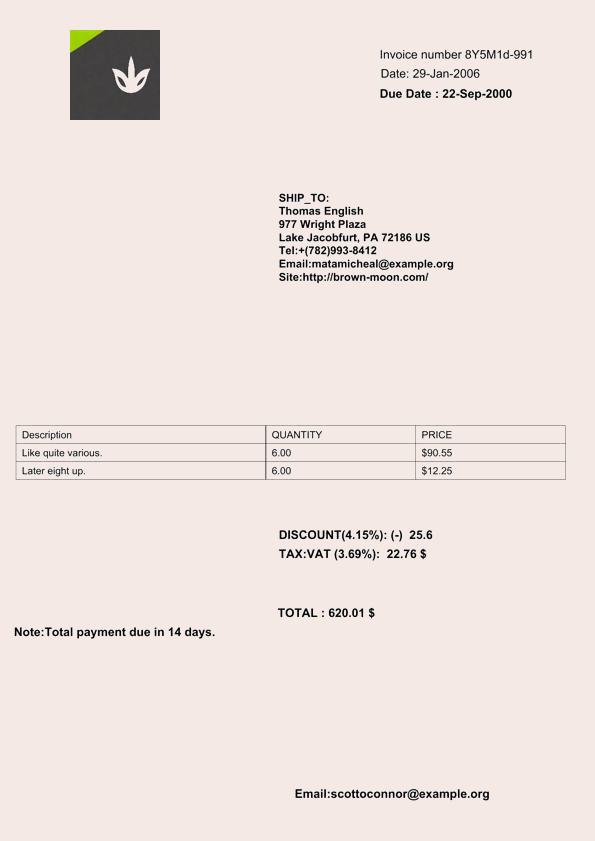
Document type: Invoice